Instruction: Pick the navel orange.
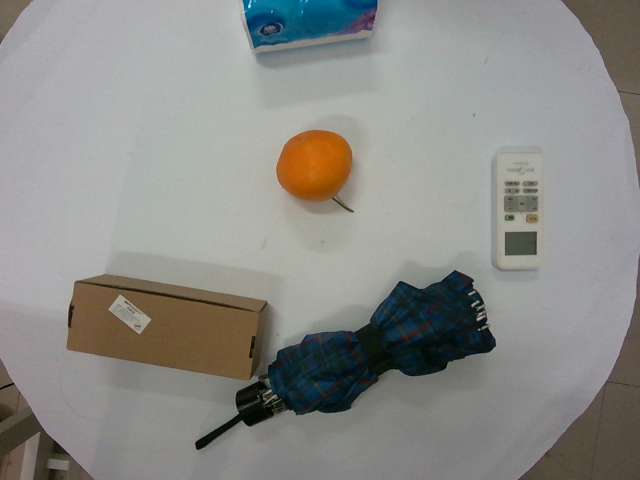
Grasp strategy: vertical